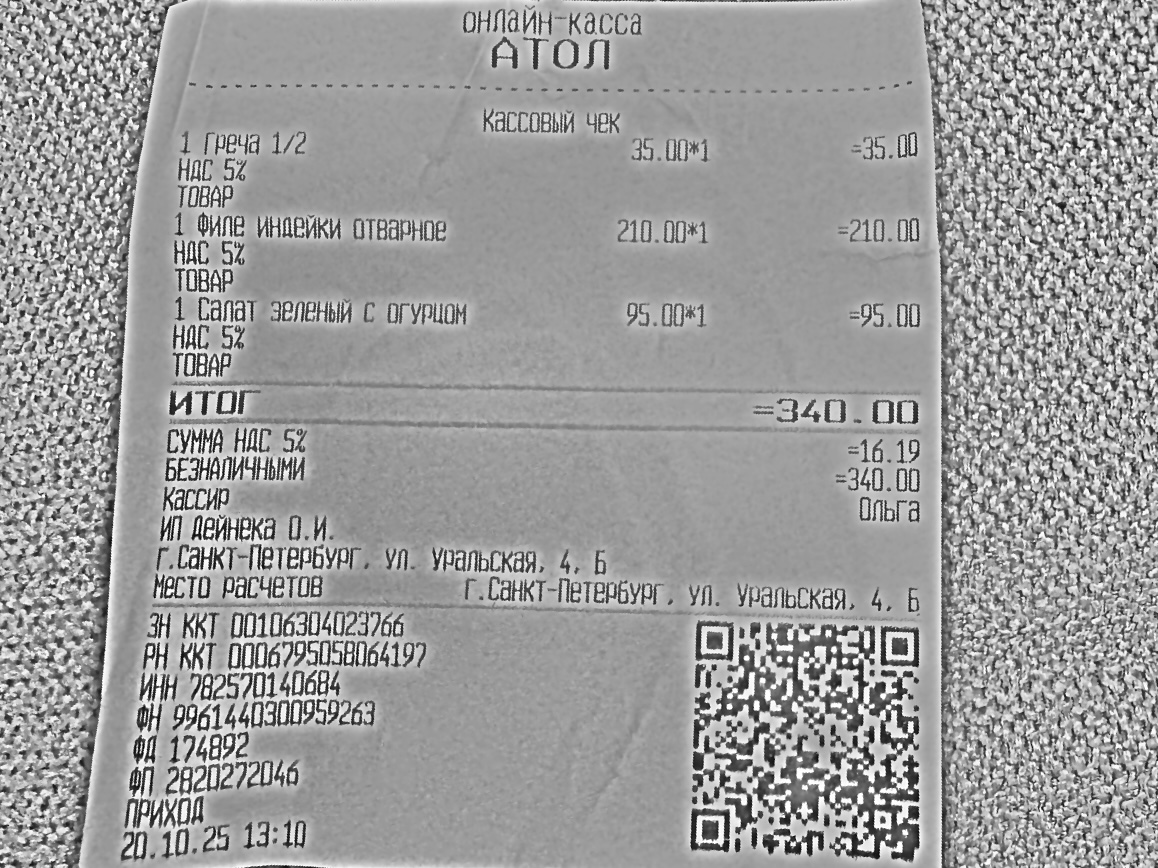
Продавец: ИП Дейнека О.И.
ИНН: 782570140684
Дата: 20.10.25
Товары: 1 Греча 1/2; 1 Филе индейки отварное; 1 Салат зеленый с огурцом
Количество: 1; 1; 1
Цена: 35.00; 210.00; 95.00
Сумма: 35.00; 210.00; 95.00
Итого: 340.00